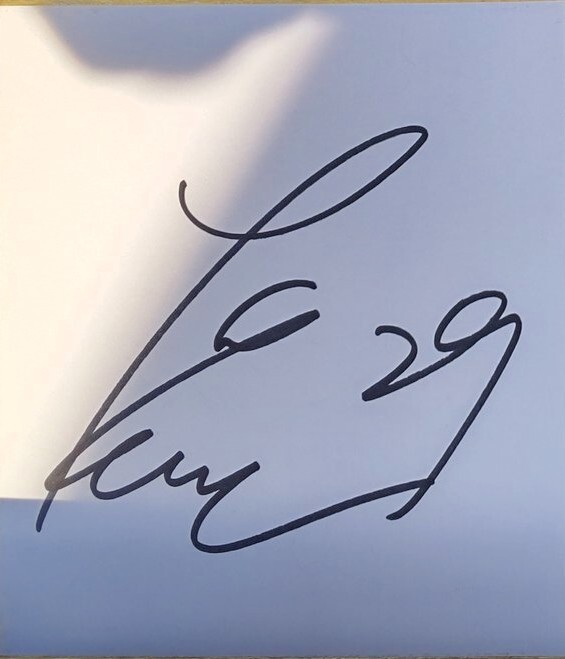
Signature of: takumu fujinuma